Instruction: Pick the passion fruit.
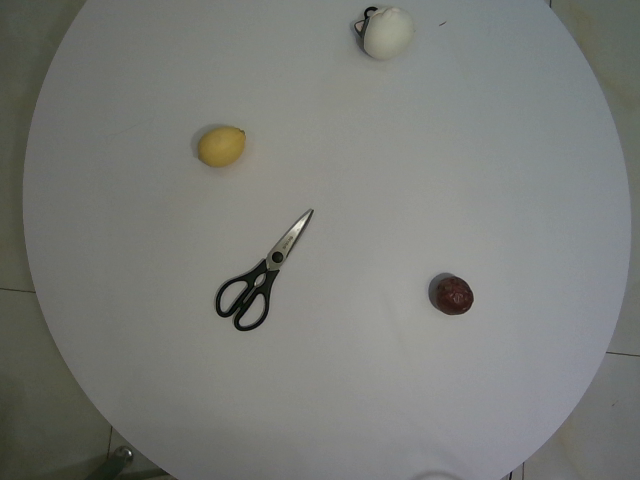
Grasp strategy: vertical